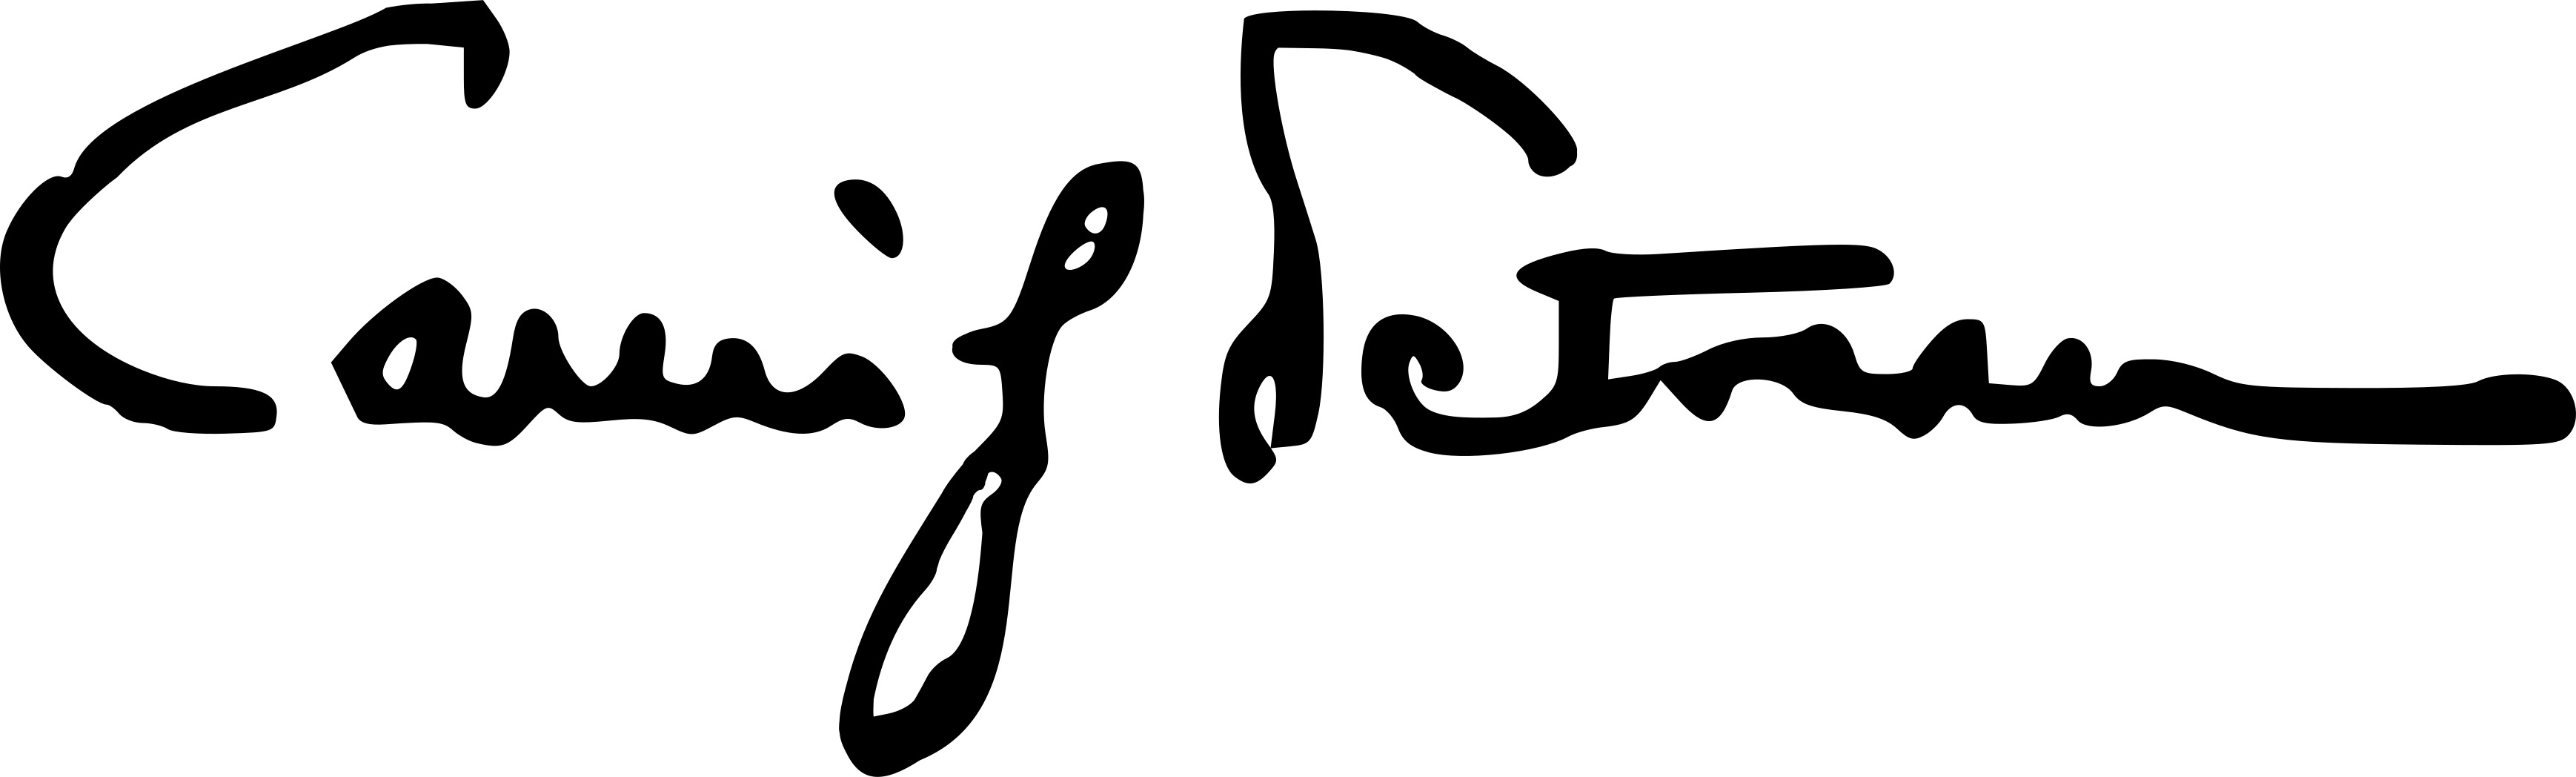
Signature of: camil petrescu